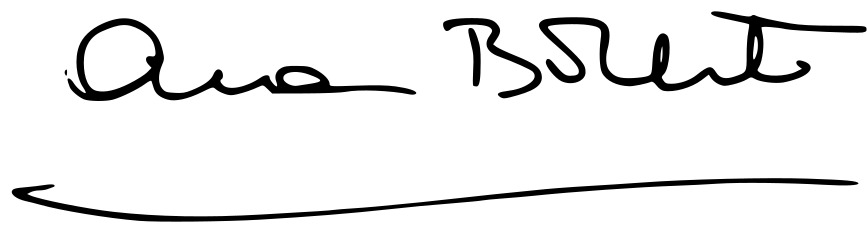
Signature of: ana botella